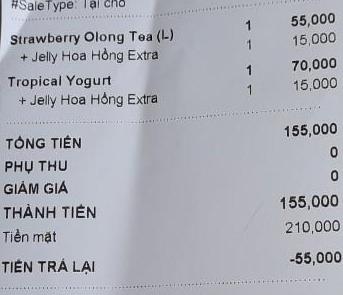
#SaleType: Tài cho

<table>
  <tr>
    <td>Strawberry Olong Tea (L)</td>
    <td>1</td>
    <td>55,000</td>
  </tr>
  <tr>
    <td>+ Jelly Hoa Hồng Extra</td>
    <td>1</td>
    <td>15,000</td>
  </tr>
  <tr>
    <td>Tropical Yogurt</td>
    <td>1</td>
    <td>70,000</td>
  </tr>
  <tr>
    <td>+ Jelly Hoa Hồng Extra</td>
    <td>1</td>
    <td>15,000</td>
  </tr>
</table>

TỔNG TIỀN 155,000
PHỤ THU 0
GIẢM GIÁ 0
THÀNH TIỀN 155,000
Tiền mặt 210,000
TIỀN TRẢ LẠI -55,000